Question: What do the imaging results show?
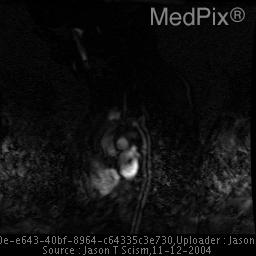
Answer: The imaging shows The study revealed a standard three-vessel arch with the brachiocephalic artery being the first great vessel, the left common carotid being the second vessel, and the left subclavian artery being the third vessel. Just proximal to the takeoff of the left subclavian artery is a significant web across the lumen of the aortic. This aortic web is seen to cause significant obstruction of flow through the aorta. A momentary delay was seen before blood flow was seen distal to the obstruction.  A central post-stenotic jet was seen traveling through the thoracic aorta to below the level of the diaphragm. No obvious collateral blood vessels are noted throughout the thoracic aorta. No other cardiac abnormalities were identified. Just proximal to the takeoff of the left subclavian artery is a significant web across the lumen of the aortic. This aortic web is seen to cause significant obstruction of flow through the aorta. A momentary was seen delay before blood flow was seen distal to the obstruction.  A central post-stenotic jet was seen traveling through the thoracic aorta to below the level of the hemidiaphragm. No obvious collateral blood vessels are noted throughout the thoracic aorta. No other cardiac abnormalities were identified..